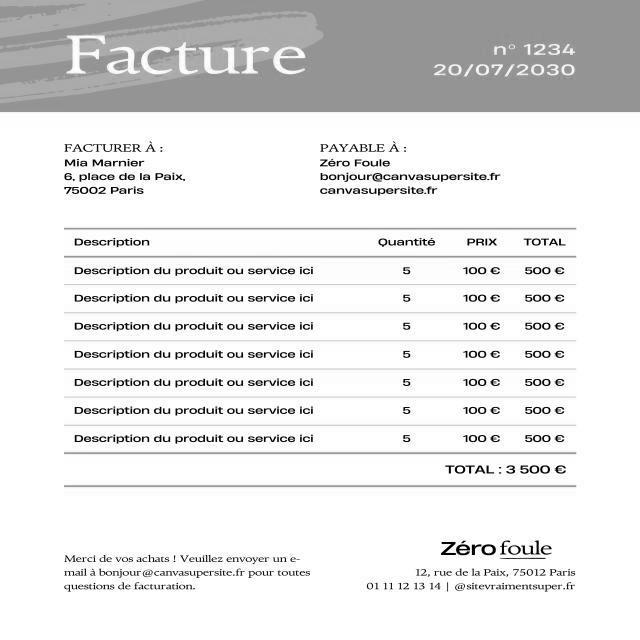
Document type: Invoice